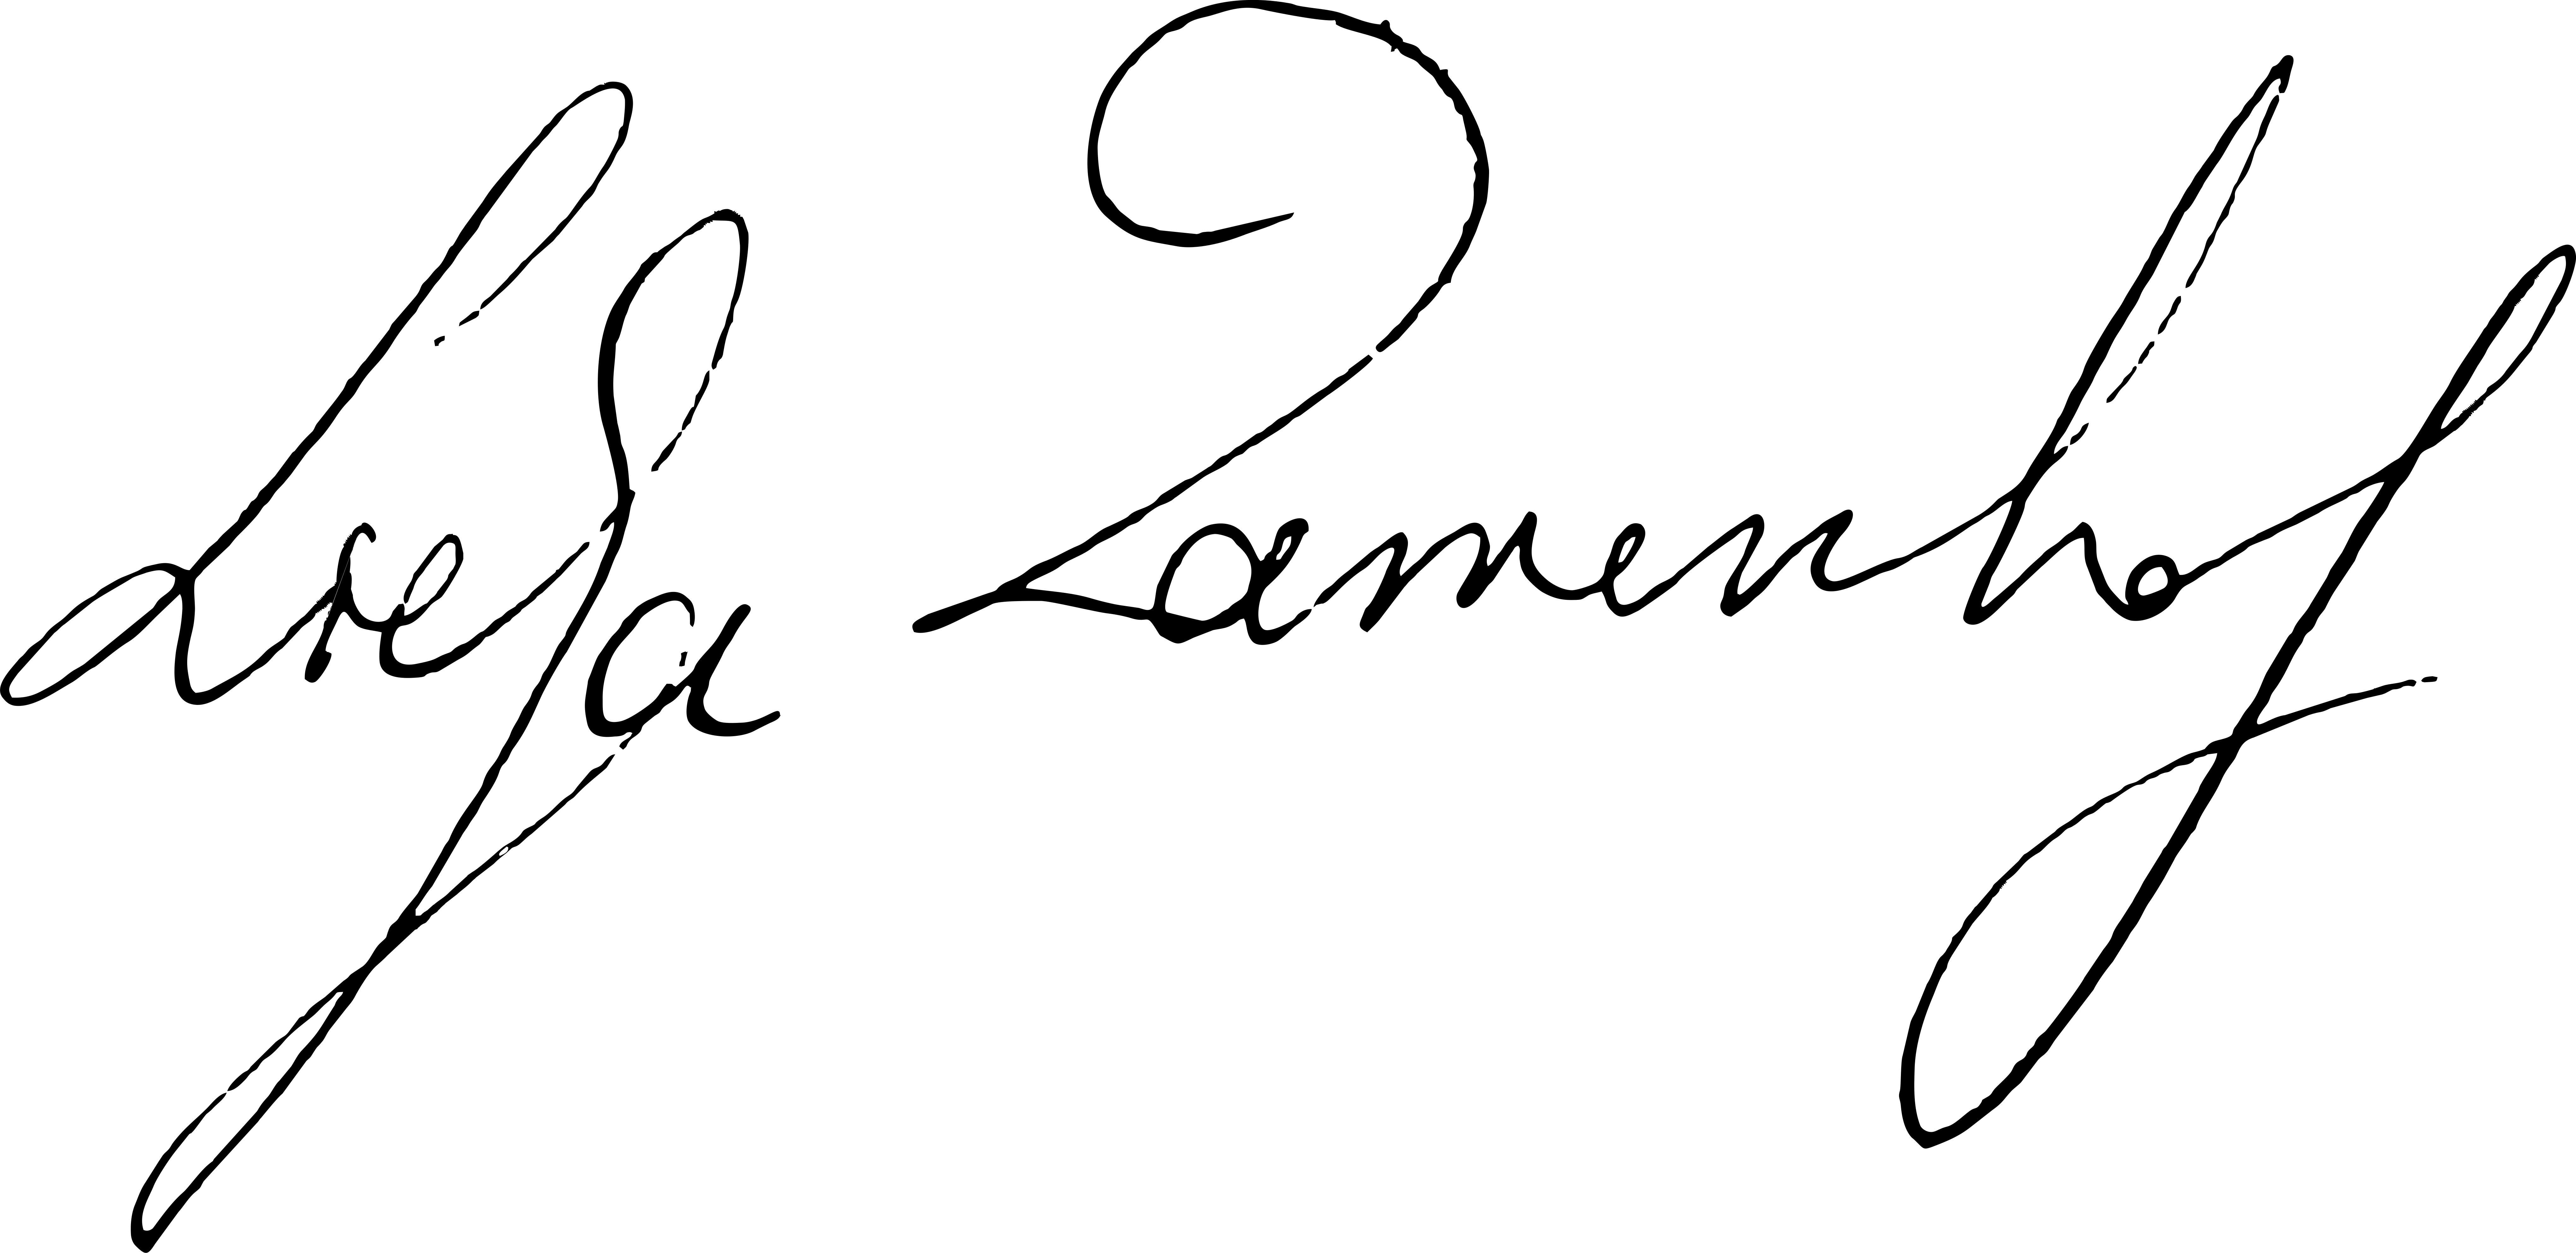
Signature of: lidia zamenhof